Question: How does the patient history play a role?
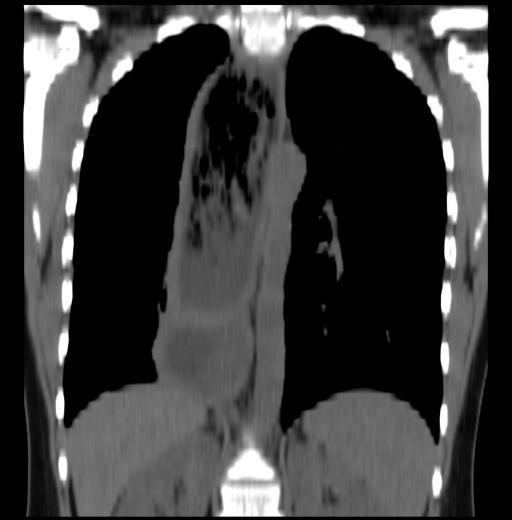
Answer: The patient's history of 33 year-old woman with shortness of breath and dyspnea on exertion. is key in understanding the case.